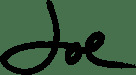
Signature of: joe walsh